Question: How does the patient history play a role?
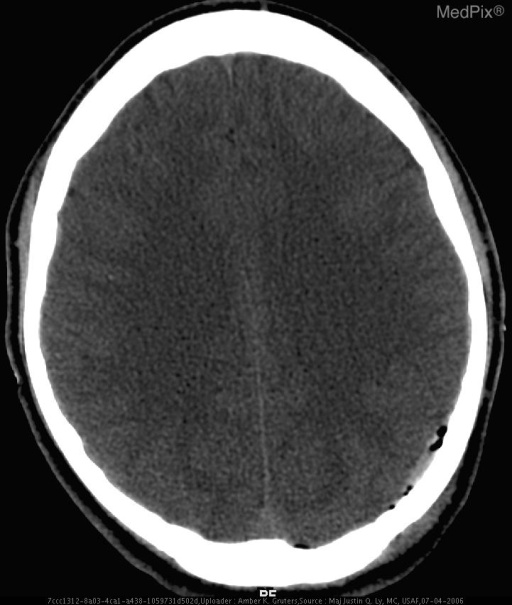
Answer: The patient's history of An 18-year-old Hispanic man was brought by ambulance to the Emergency Department following a high-speed motor vehicle collision in which the patient was ejected from his vehicle. is key in understanding the case.